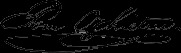
Signature of: thomas p ochiltree